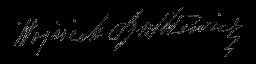
Signature of: wojciech szukiewicz